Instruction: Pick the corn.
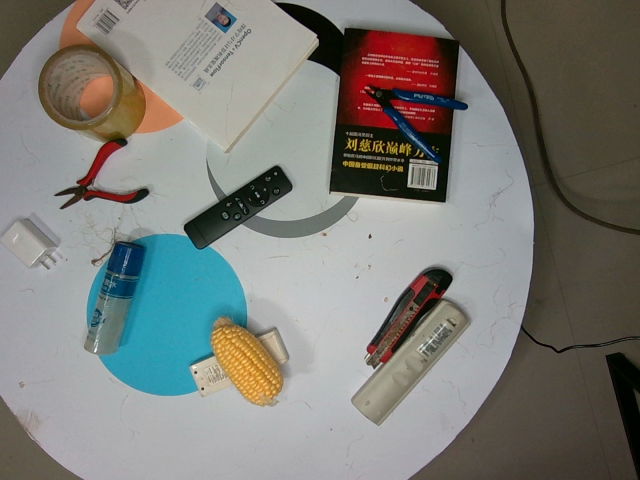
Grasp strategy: vertical